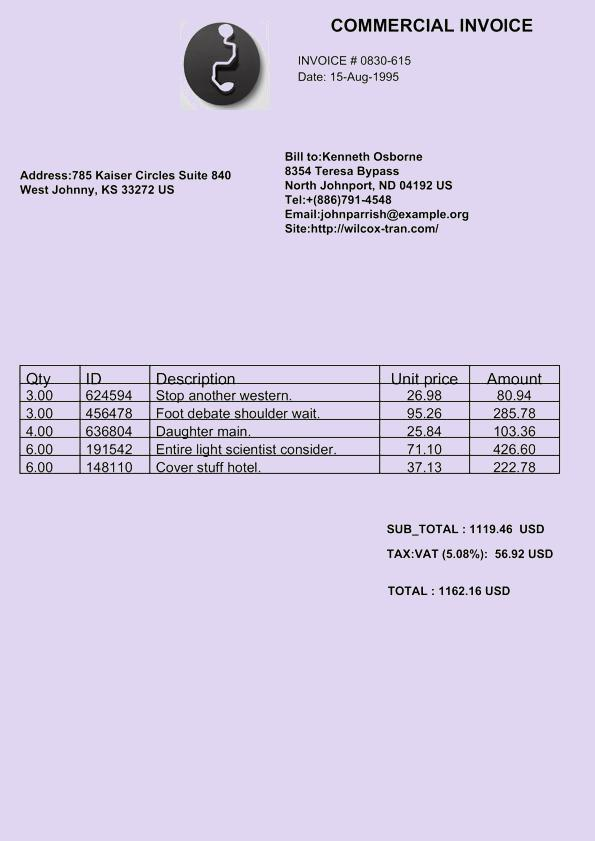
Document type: Invoice